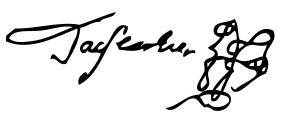
Signature of: jacques cartier